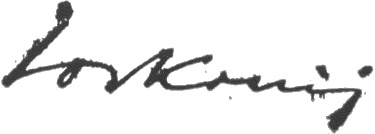
Signature of: mladen lorković